Question: Describe the condition in detail:
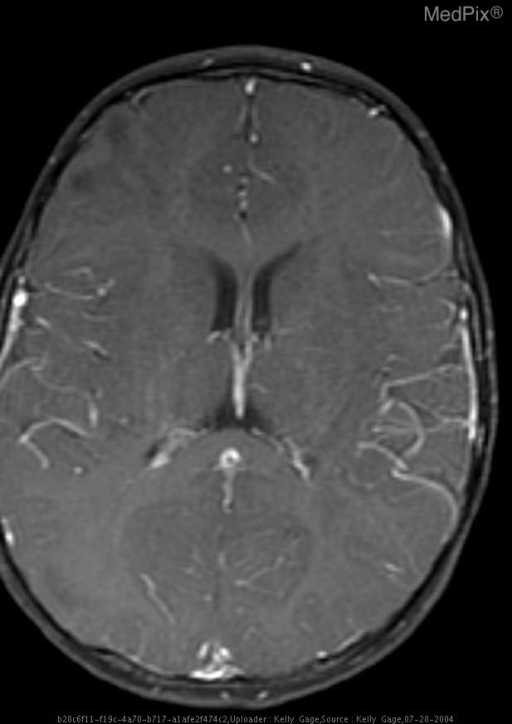
Answer: The disease is discussed as: Tuberus Sclerosis is a multisystemic neuroectodermal disorder.  It's incidence is between 1 in 6000 and 1 in 30,000.  This disorder has a wide variety of expressions with a variable prognosis.  There are numerous major and minor features and diagnosis depends on 2 major features or 1 major and 2 minor features.  Approximately half of the cases are inherited in an autosomal dominant pattern, and the other half are sporadic.  Classically, the clinical presentation "zits, fits, nit-wits"--adenoma sebacum, seizures and mental retardation.

This systemic disorder affects many systems.  In the brain, it causes hamartomas in subependymal and subcortical (the Tubers) locations.  The tubers may calcify, and may have enhancement on MRI.  The subependymal hamartomas are most commonly located near the Foramen of Monroe.  Additionally these patients are predisposed to Subependymal giant cell astrocytoma.

About half of these patients will have renal angiomyolipomas (fatty containg masses).  These are usually bilateral and multiple.  50% will have numerous bone islands, periosteal thickening and or bone cysts.  Less common associations are lymphangioleiomyomatosis, chylothorax, and cardiac rhabdomyomas.